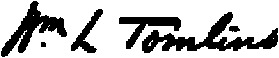
Signature of: william lawrence tomlins